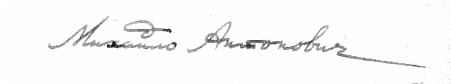
Signature of: mykhailo antonovych